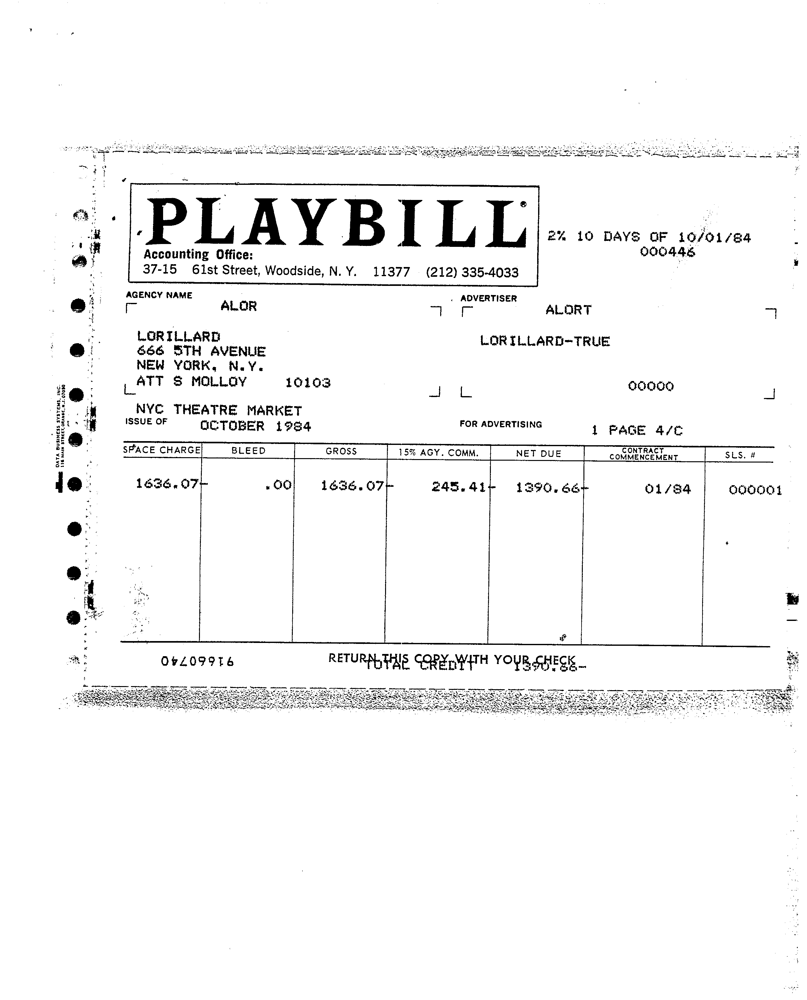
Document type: Invoice